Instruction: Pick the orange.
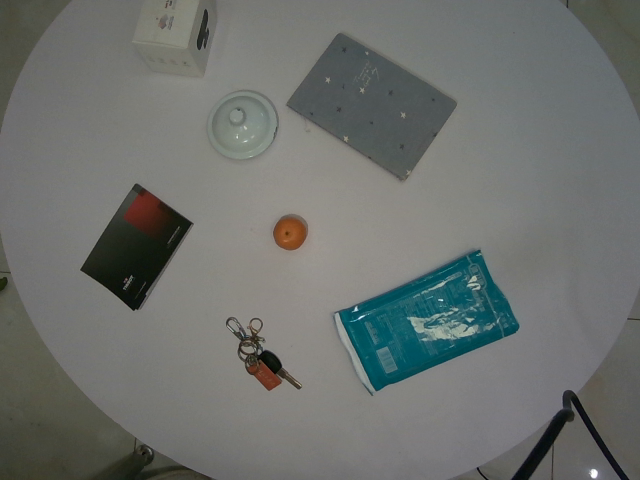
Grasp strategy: vertical